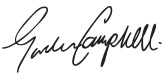
Signature of: gordon campbell